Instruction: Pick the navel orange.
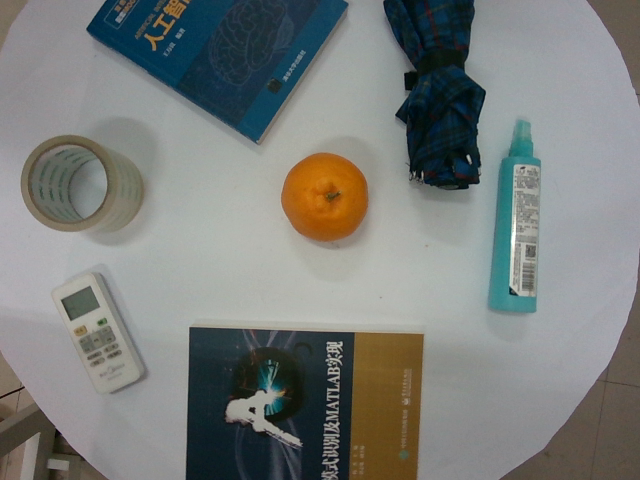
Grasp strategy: vertical